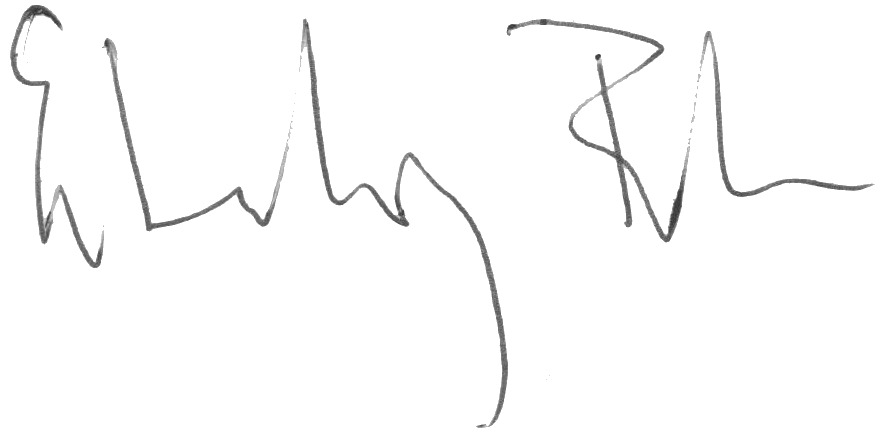
Signature of: péter esterházy